Question: Talk about the condition:
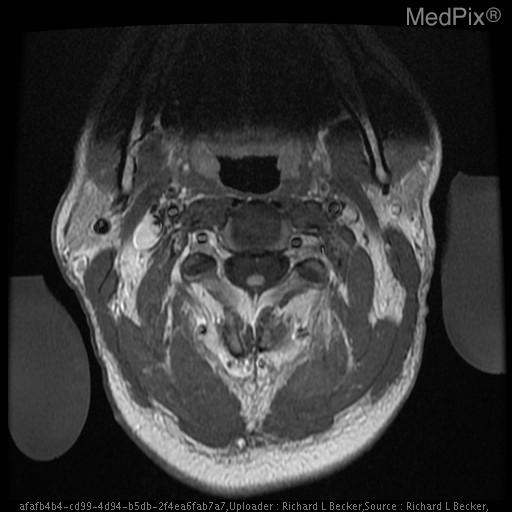
Answer: The disease is discussed as: Hemangioblastomas account for 2% of all primary cord tumors.  Most occur in the dorsal portion of the cord, with 60% intramedullary and 40% intradural/extramedullary.  They are frequently solitary (80%), with the most common location thoracic (50%), with 40% occurring in the cervical region.  These tumors manifest in the fourth decade and 1/3 of patients have von Hippel-Lindau disease.  They often present as intramedullary cysts with one or more vascular nodules and dilated, tortuous veins usually on the dorsal surface of the cord, seen on angiography.  About 40% of all hemangioblastomas and 60% of intramedullary hemangioblastomas are associated with a syrinx.

MR findings typically show an enlarged, sometimes irregular widening of the cord that is predominately hypointense on T1WI and becomes hyperintense on T2WI.  This is due to the cystic component, which is also indistinguishable from the surrounding edema on T2WI.  The tumor nidus may sometimes be seen as isointense (to cord), nodular on T1- weighted sequence within the intramedullary or intradural cystic cavity, but becoming hyperintense on T2WI (usually indistinguishable from the cystic cavity or surrounding edema).  An associated syrinx may be quite extensive, extending over multiple levels above and below the tumor.  Reports have shown that the tumor nidus rapidly and intensely enhances on T1WI following the administration of gadopentetate dimeglumine, helping to demarcate the tumor from the surrounding edema, thus providing valuable preoperative localization.  Additionally, focal areas of signal void on both T1- and T2WI may be seen, depicting the flow in dilated feeding/draining vessels.  Initial experience suggests that a densely enhancing solid tumor nodule within a large "syrinx" cavity and associated "feeding" vessels is highly suggestive, if not diagnostic, of a hemangioblastoma.